Question: What do the imaging results show?
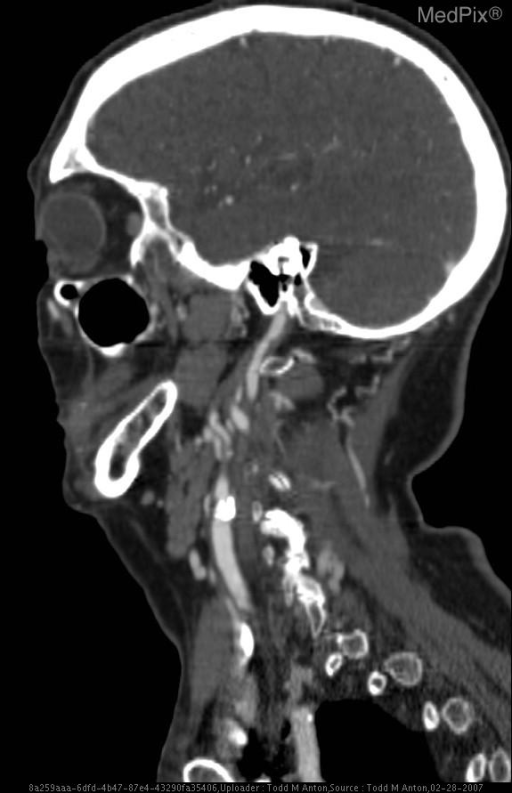
Answer: The imaging shows 23 Jan: NON-CONTRAST Head CT (from emergency dept)
-regional hypoattenuation in right temporal lobe, extending from cerebral cortex into white matter
-loss of gray/white matter differentiation
-sulcal effacement of right temporal-parietal lobes (may represent ischemia and resultant edema)
-some chronic microvascular ischemic disease of periventricular white matter
-ventricles and cisterns preserved, no intracranial hemorrhage or mass
-likely represents infarct of unknown time course (subacute vs. acute)
-MRI recommended

24 Jan: Brain MRI (from emergency dept)
-axial DWI—increased signal in right posterior parietal lobe=restricted diffusion
-ADC map--corresponding decreased signal
-consistent with acute stroke in right posterior parietal lobe

24 Jan: CAROTID US
-echogenic calcified plaque in right carotid bulb and proximal internal carotid artery with 50-69% stenosis with elevated velocities in internal carotid
-hemodynamically insignificant stenosis in left carotid bulb

24 Jan: TRANSTHORACIC ECHO (no images shown)
-normal left and right ventricular size and function
-negative bubble study

25 Jan: CT ANGIOGRAPHY W/ CONTRAST (sagittal view)
-large calcified plaque in right carotid bifurcation and proximal ICA
-hemodynamically significant stenosis of 64%

26 Jan: NON-CONTRAST Head CT (following worsening left sided weakness and sensory loss)
-hypodensity of right temporal lobe
-two new foci of calcification within the right sylvian fissure, not present on previous exams, likely represent further acute thromboemboli
-more prominent ventricles and cisterns
-no intracranial hemorrhage or mass effect

28 Jan: Brain MRI (following worsening left sided weakness and sensory loss)
-DWI—interval increase in size of signal in right temporal-parietal region
-ADC map—corresponding decrease in signal -large calcified plaque in right carotid bifurcation and proximal ICA
-hemodynamically significant stenosis of 64%.